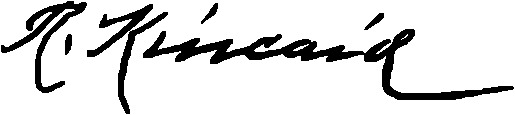
Signature of: robert kincaid